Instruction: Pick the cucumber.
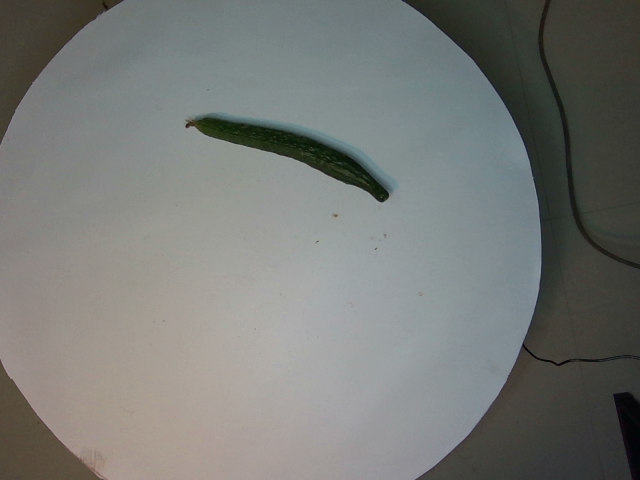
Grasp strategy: vertical